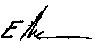
Signature of: emil boc